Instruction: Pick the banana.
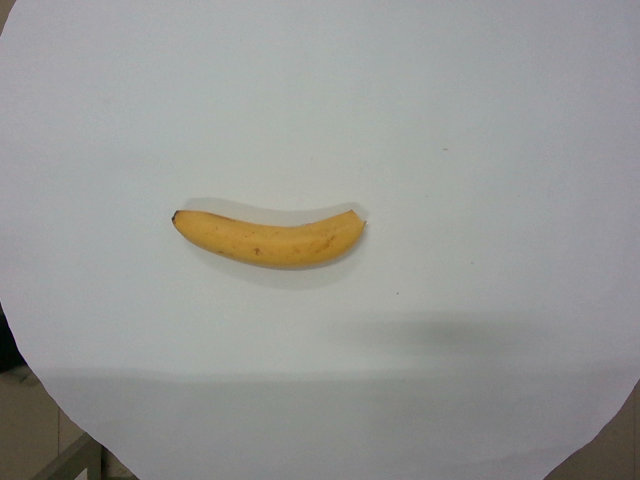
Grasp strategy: vertical